Question: What is the main concern?
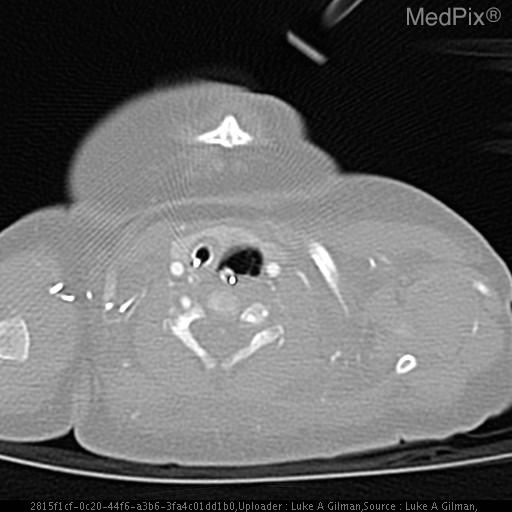
Answer: The findings suggest CXR DOL 0: Endotracheal tube with distal tip over the top of the carina.  Enteric tube with the distal tip lying over the clavicular heads in the setting of known esophageal atresia.

CT CHEST W/ & W/O CONTRAST DOL 56:
1. R-SIDED AORTA W/ RMSB INTERPOSED BETWEEN THE DESCENDING AORTA AND R PULM ARTERY RESULTING IN CONSOLIDATION AND ATELECTASIS IN R LUNG BASE.
2. DISTAL TRACHEAL ATRESIA AND BRONCHIAL ATRESIA.
3. ESOPHAGEAL ATRESIA W/ BLIND ENDING POUCH ENDING JUST ABOVE THE AORTIC ARCH.
4. LIVER IS ENLARGED W/ LIKELY 2CM ABSCESS IN R HEPATIC LOBE. SPLEEN ENLARGED MEASURING 7.4 CM CRANIOCAUDALLY.
5. MIDLINE FUSION OF INFERIOR POLES SUGGESTIVE OF HORSESHOE KIDNEY.. 1. The distal trachea is atretic, as well as the bilateral mainstem bronchi.
2. The RMSB is interposed between the R pulmonary artery and descending aorta.. The patient might have a history of 56 d/o male in NICU with history of imperforate anus, malrotation, tracheal and esophageal atresia, s/p multiple bowel surgeries and gastrostomy tube placement who presents with decreased lung sounds throughout the R lung and collapsed RMSB on bronchoscopy..